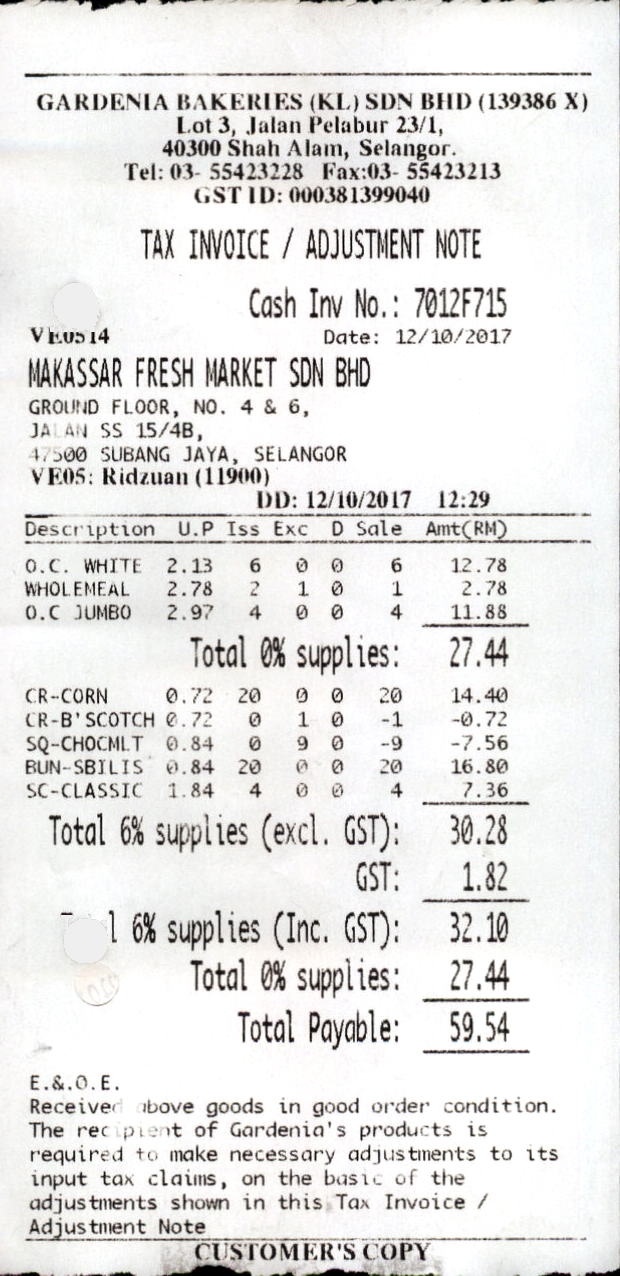
GARDENIA BAKERIES (KL) SDN BHD (139386 X)
LOT 3, JALAN PELABUR 23/1,
40300 SHAH ALAM, SELANGOR.
TEL: 03- 55423228
GST ID: 000381399040
TAX INVOICE / ADJUSTMENT NOTE
CASH INV NO.: 7012F715
VE0514
DATE: 12/10/2017
MAKASSAR FRESH MARKET SDN BHD
GROUND FLOOR, NO. 4 & 6,
JALAN SS 15/4B,
47500 SUBANG JAYA, SELANGOR
VE05: RIDZUAN (11900)
DD: 12/10/2017
DESCRIPTION
U.P
ISS
EXC
D
SALE
AMT(RM)
O.C. WHITE
2.13
6
0
0
6
12.78
WHOLEMEAL
2.78
2
1
0
1
2.78
O.C JUMBO
2.97
4
0
0
4
11.88
TOTAL 0% SUPPLIES:
27.44
CR-CORN
0.72
20
0
0
20
14.40
CR-B'SCOTCH
0.72
0
1
0
-1
-0.72
SQ-CHOCMLT
0.84
0
9
0
-9
-7.56
BUN-SBILIS
0.84
20
0
0
20
16.80
SC-CLASSIC
1.84
4
0
0
4
7.36
TOTAL 6% SUPPLIES (EXCL. GST):
30.28
GST:
1.82
L 6% SUPPLIES (INC. GST):
32.10
TOTAL 0% SUPPLIES:
27.44
TOTAL PAYABLE:
59.54
E.&.0.E.
RECEIVED ABOVE GOODS IN GOOD ORDER CONDITION.
THE RECIPIENT OF GARDENIA'S PRODUCTS IS
REQUIRED TO MAKE NECESSARY ADJUSTMENTS TO ITS
INPUT TAX CLAIMS, ON THE BASIC OF THE
ADJUSTMENTS SHOWN IN THIS TAX INVOICE /
ADJUSTMENT NOTE
CUSTOMER'S COPY
FAX:03- 55423213
12:29